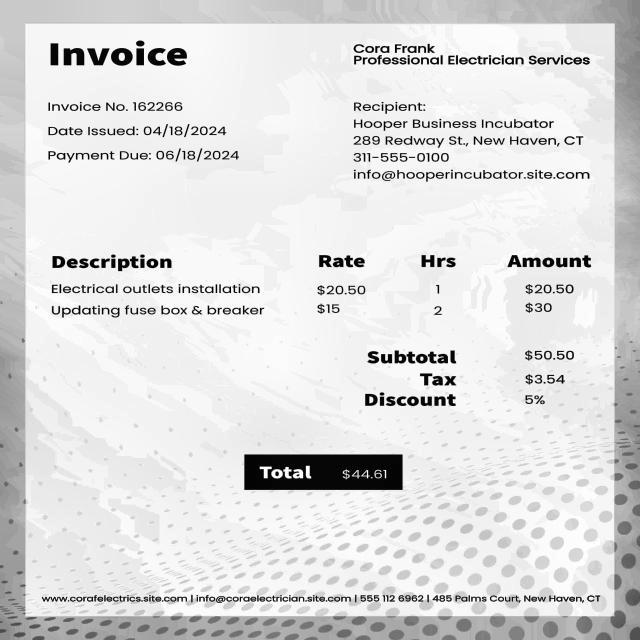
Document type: Invoice